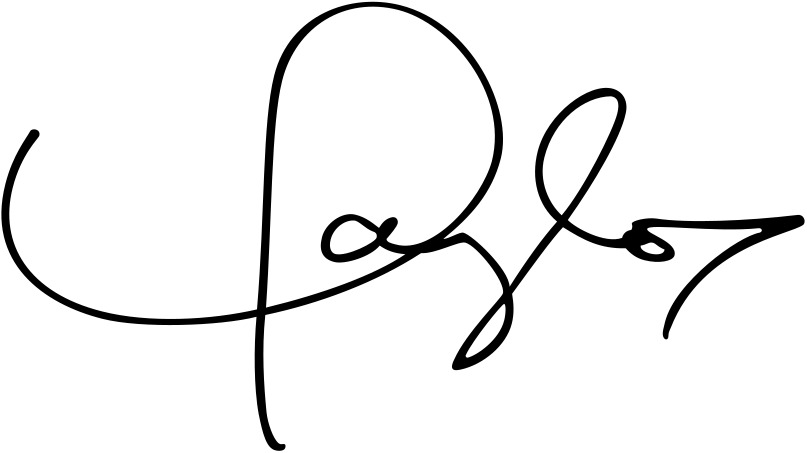
Signature of: taylor swift